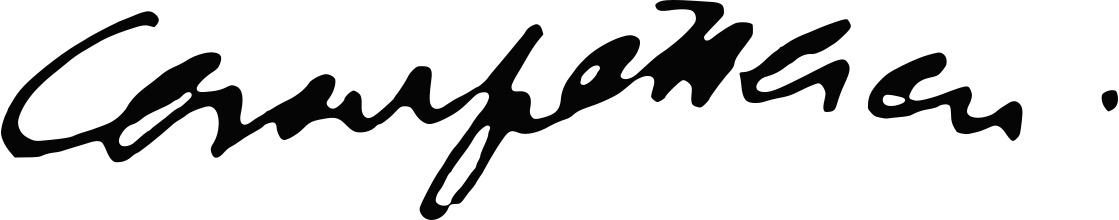
Signature of: cezar petrescu